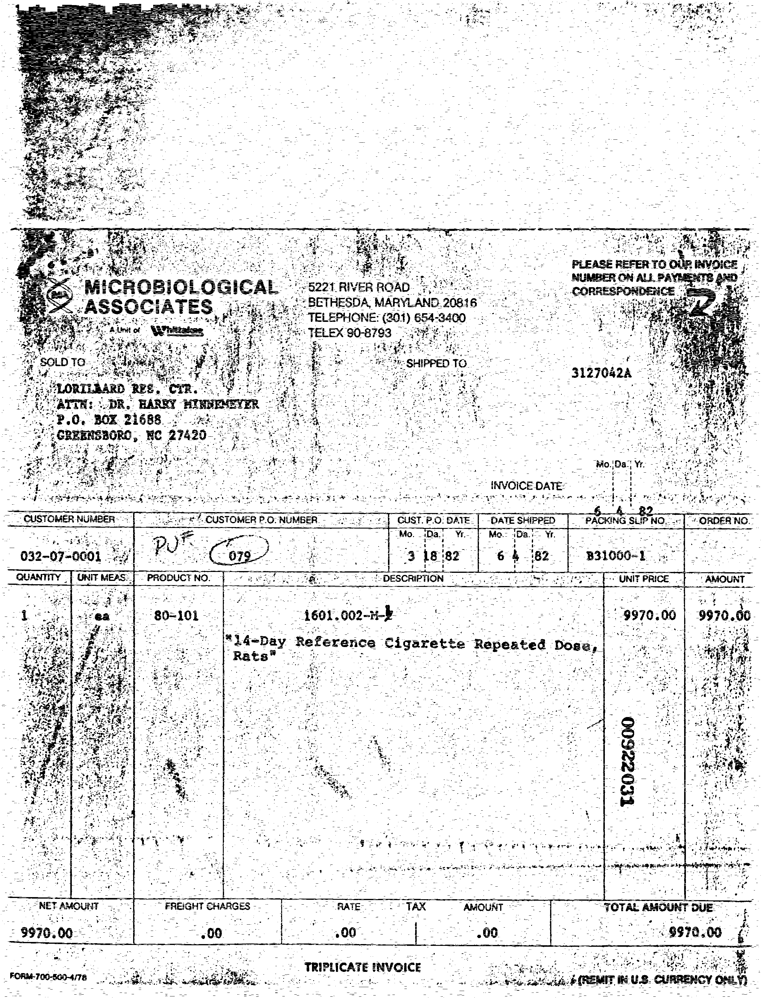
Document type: Invoice